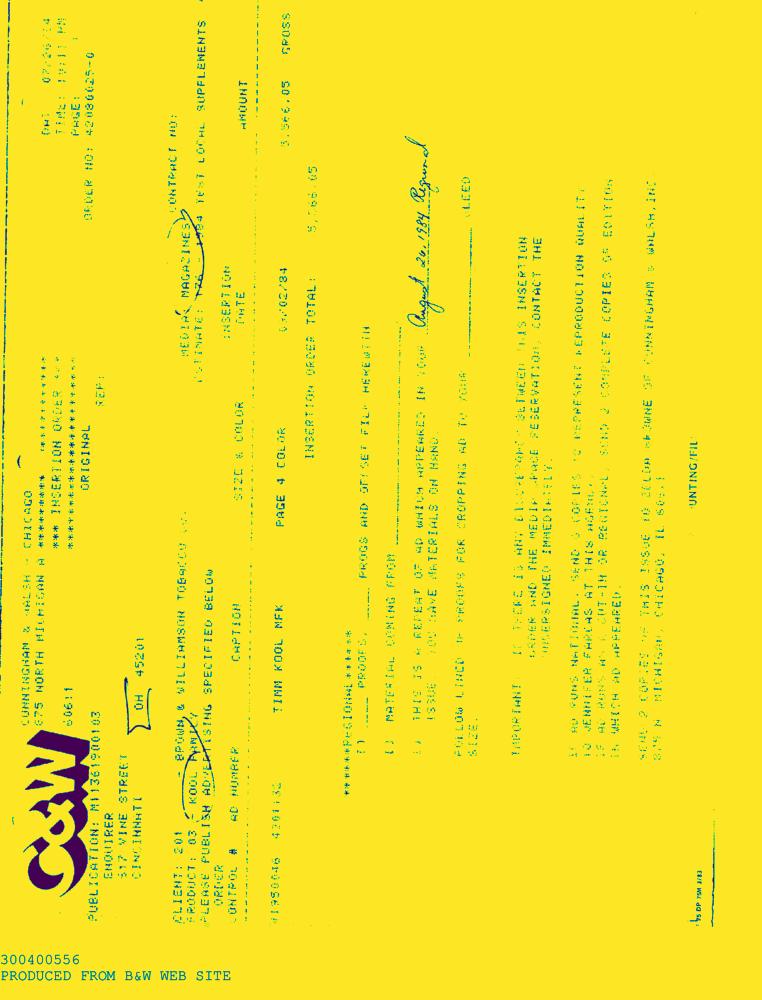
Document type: AD